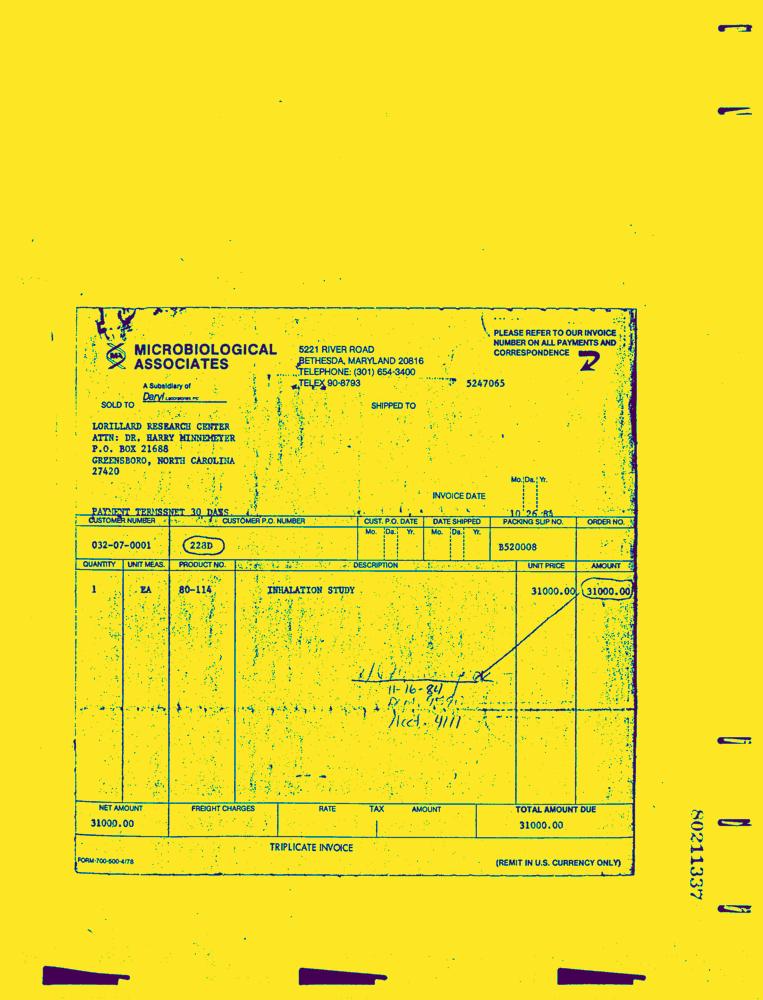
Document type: Invoice-Doc